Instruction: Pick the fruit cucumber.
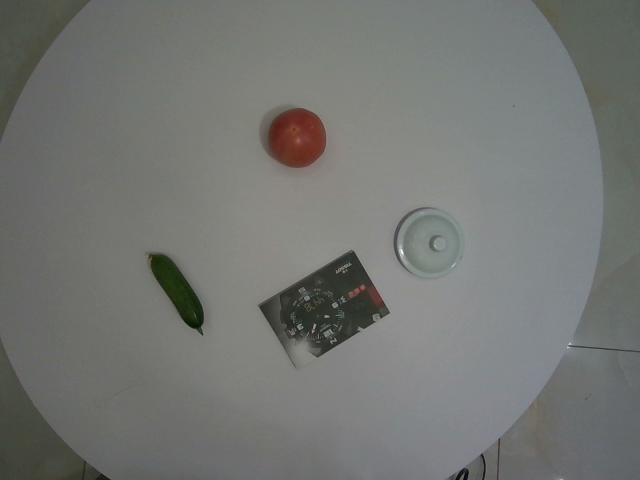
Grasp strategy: vertical